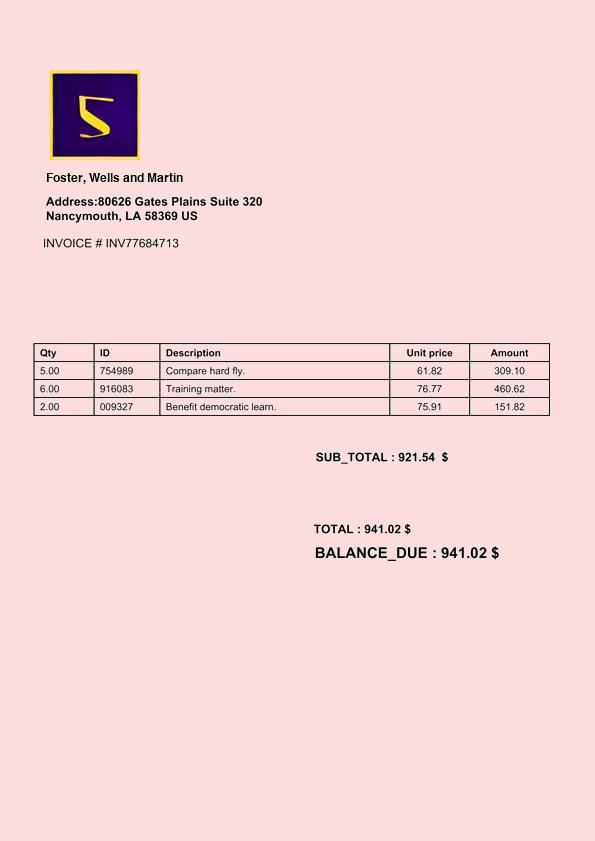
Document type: Invoice